Question: What jurisdiction, city, or county is the document associated with?
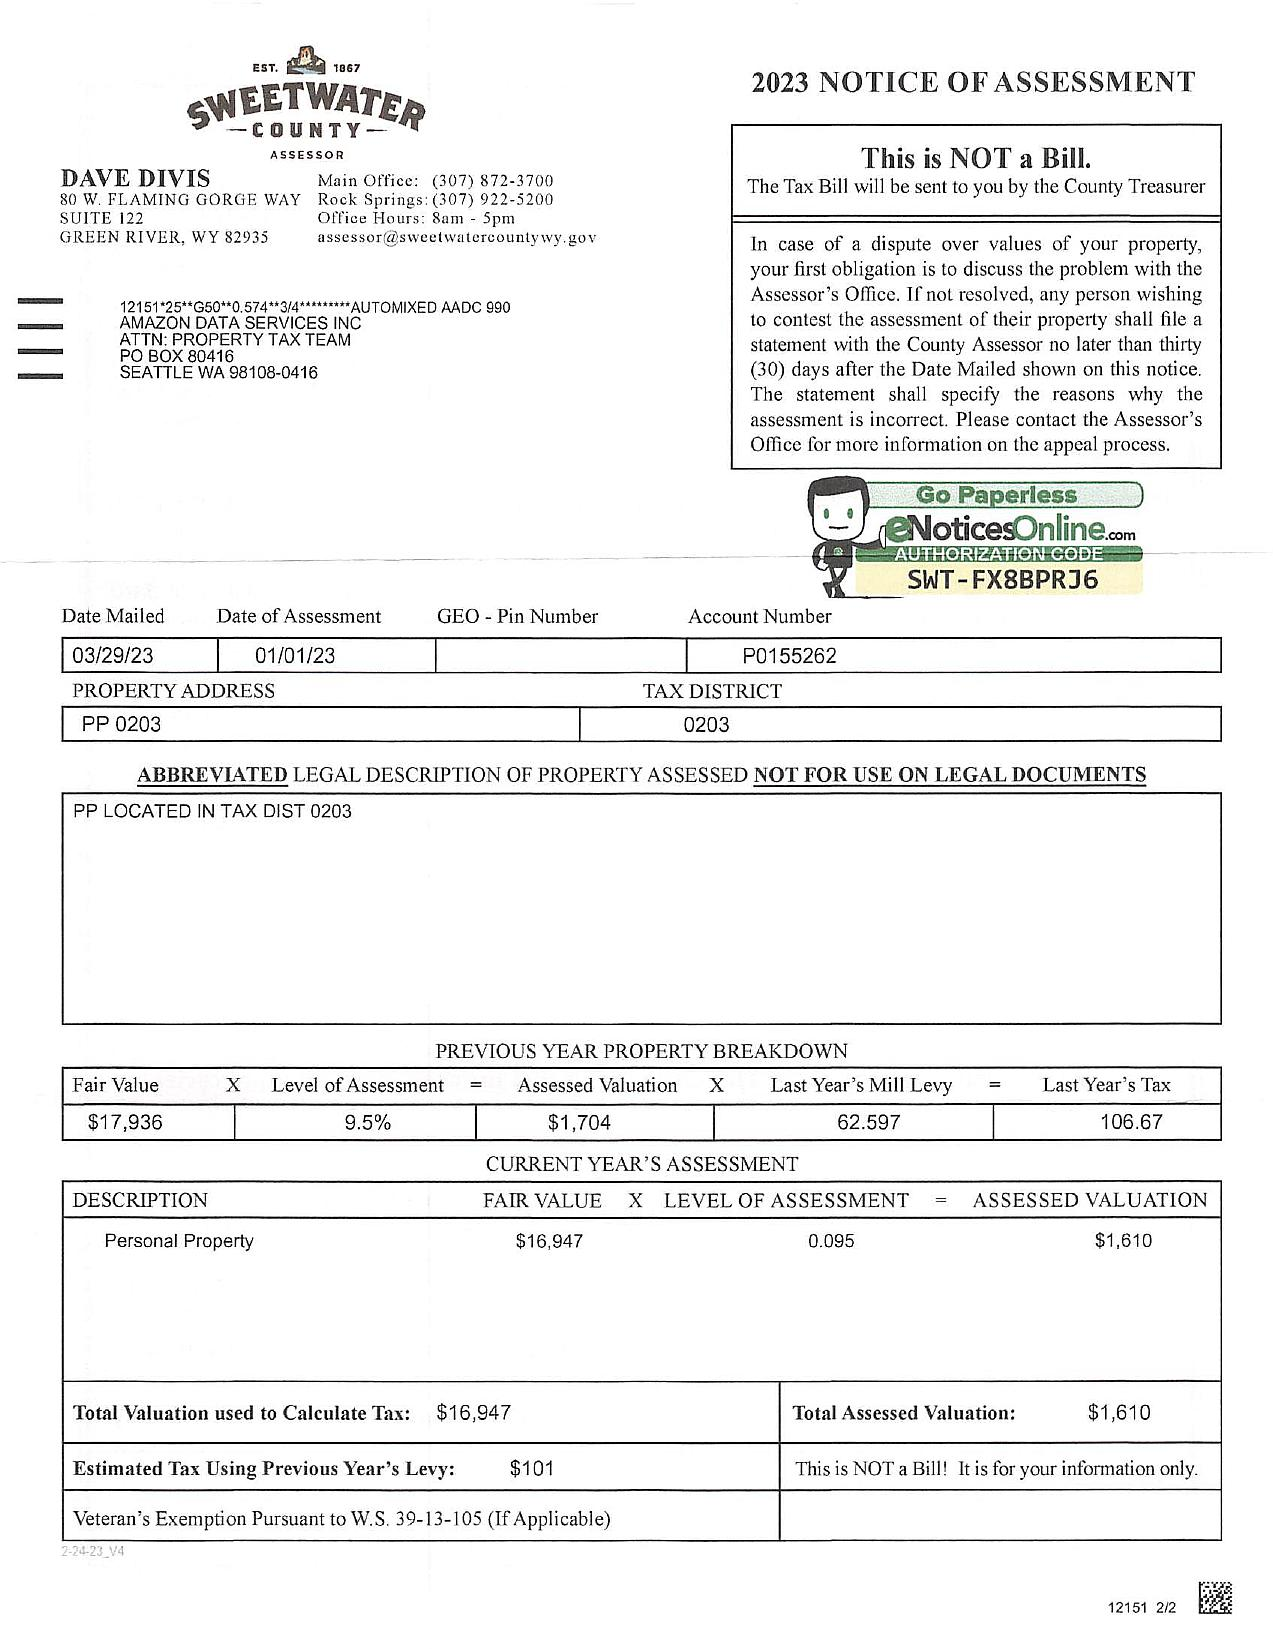
Answer: "Sweetwater County"